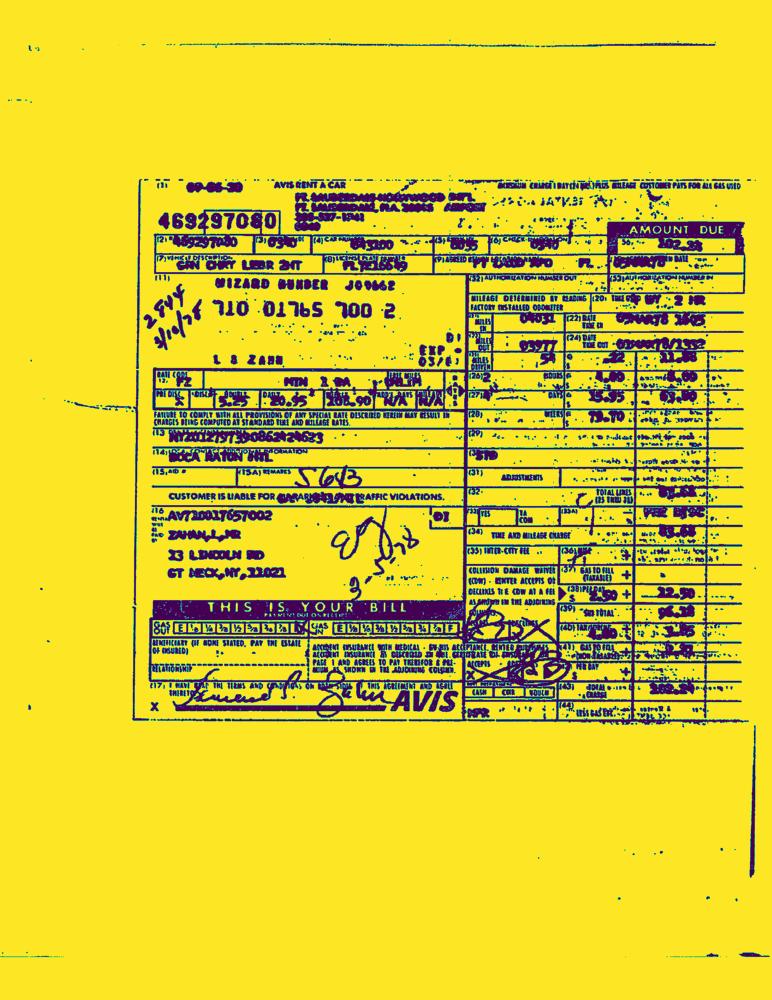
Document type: Invoice-Doc